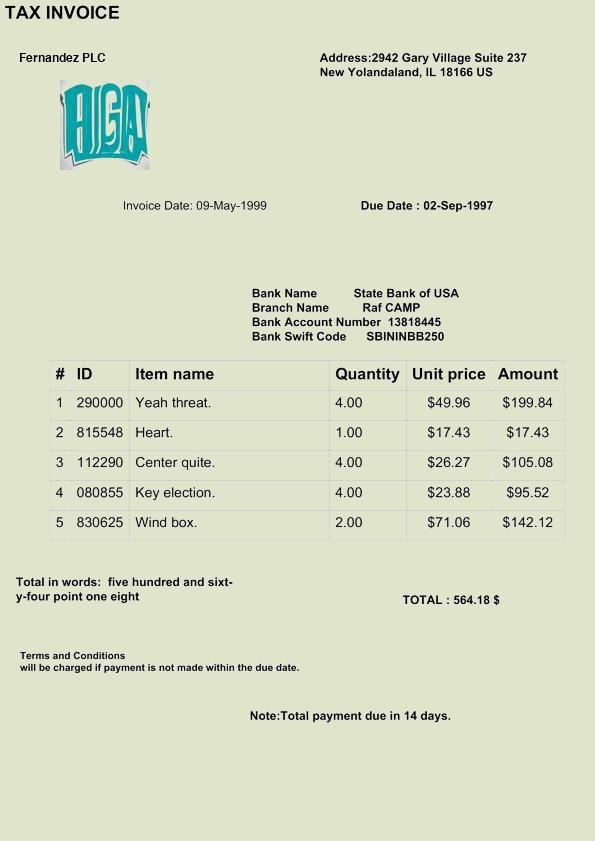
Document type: Invoice